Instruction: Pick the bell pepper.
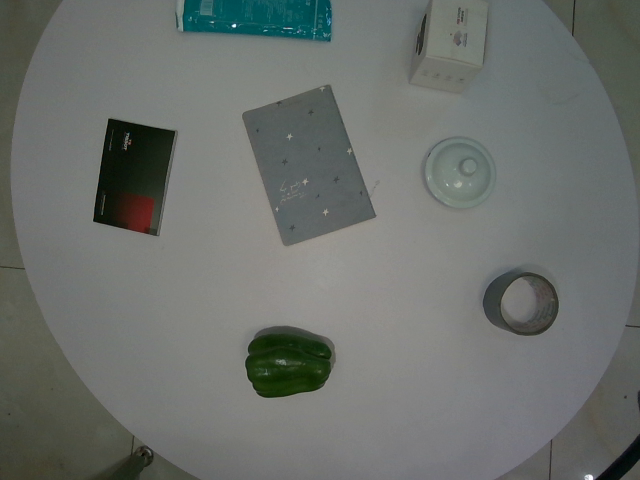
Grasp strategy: vertical